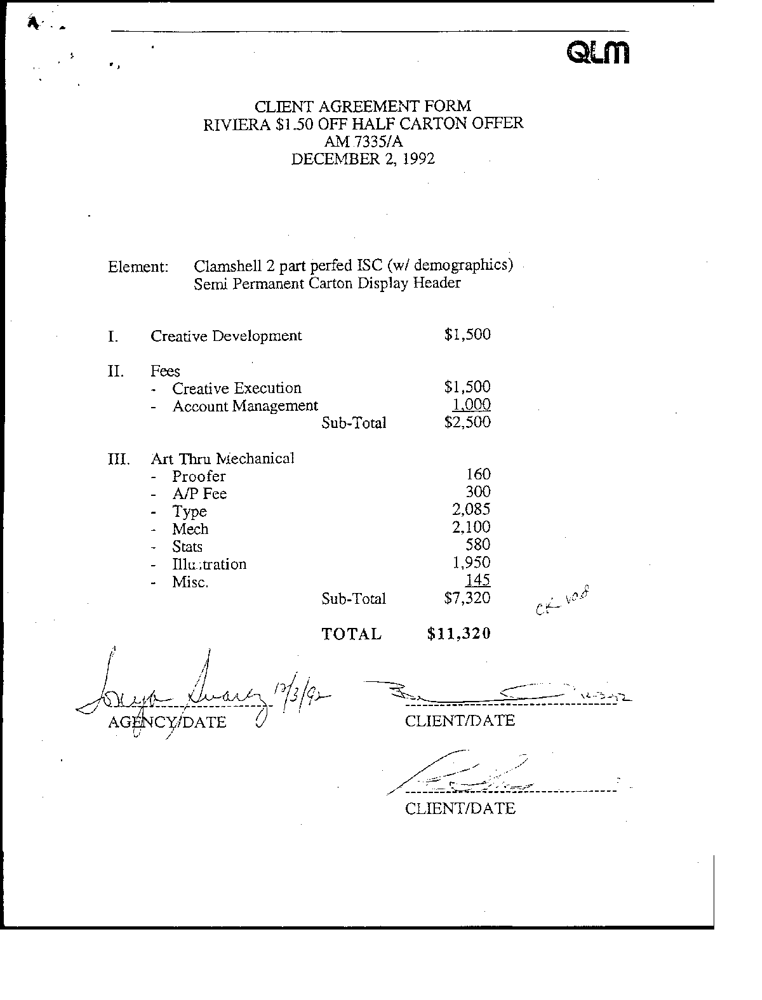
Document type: Invoice